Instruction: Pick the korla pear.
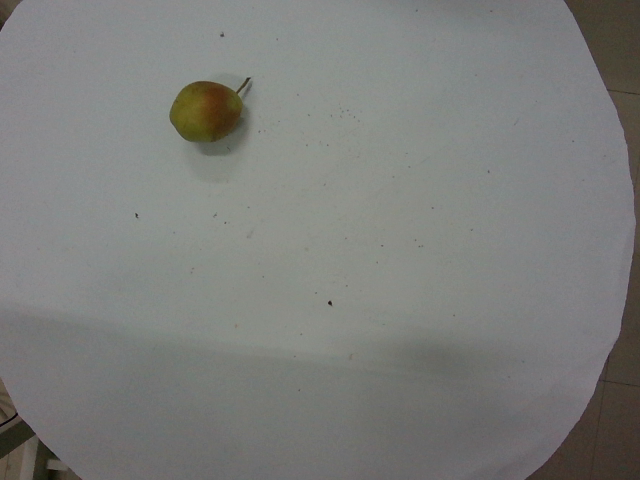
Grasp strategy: vertical